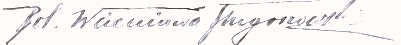
Signature of: bolesław wieniawa długoszowski